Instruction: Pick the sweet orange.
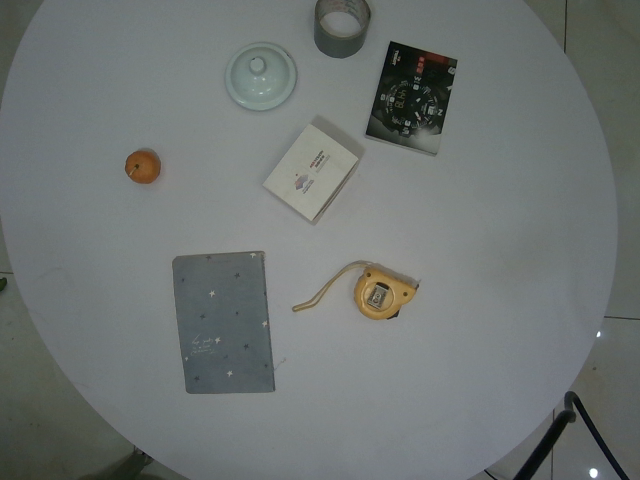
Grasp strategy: vertical